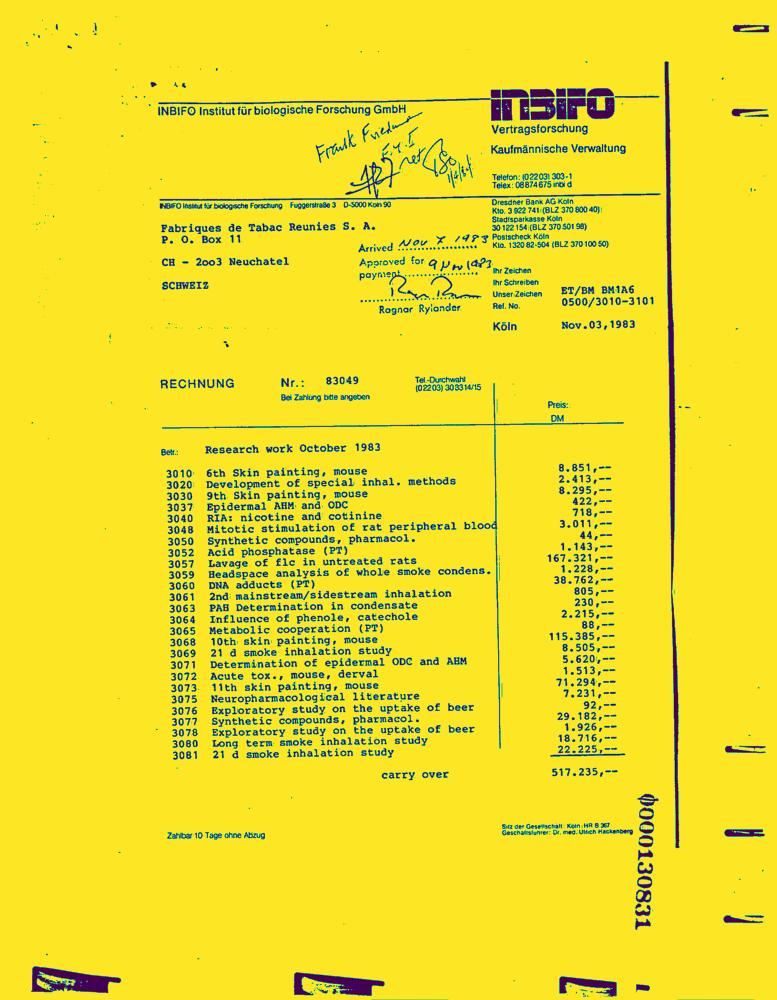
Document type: Invoice-Doc